Question: What was observed in the imaging?
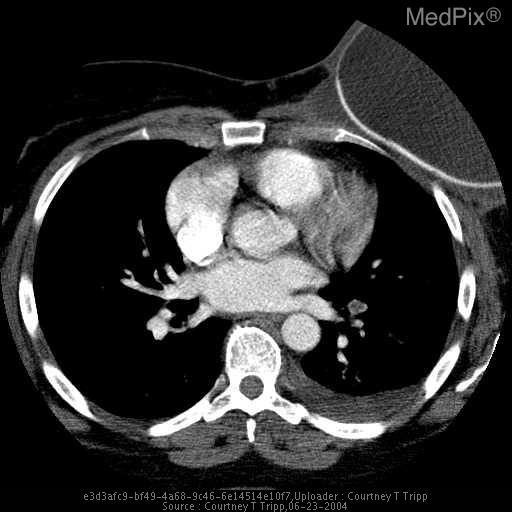
Answer: The imaging shows An acute pulmonary embolism can be seen beyond the bifurcation of the left pulmonary artery as a filling defect with the contrast media.  Incidental left saline breast implant. A pulmonary embolus can be seen beyond the bifurcation of the left pulmonary artery as a filling defect with the contrast opacified arterial lumen. Left breast saline implant..